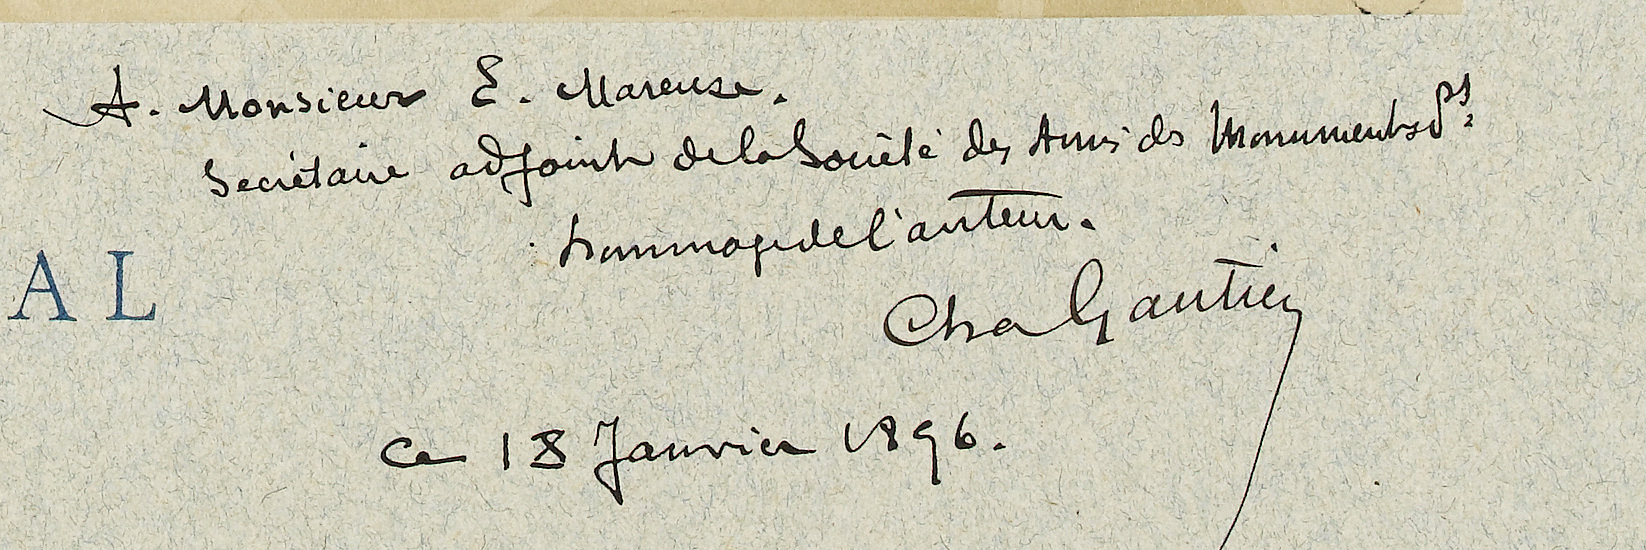
Signature of: charles albert gautier